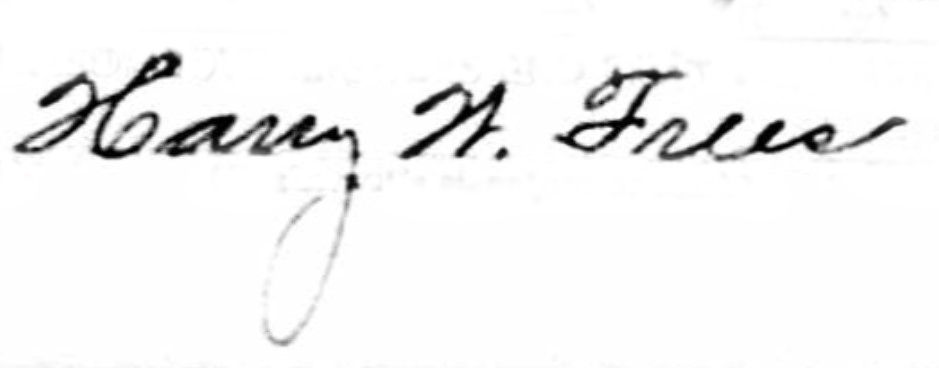
Signature of: harry whittier frees